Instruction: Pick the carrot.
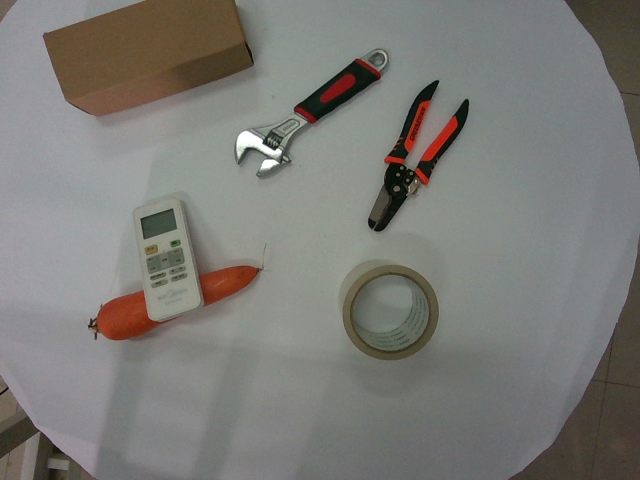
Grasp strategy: vertical